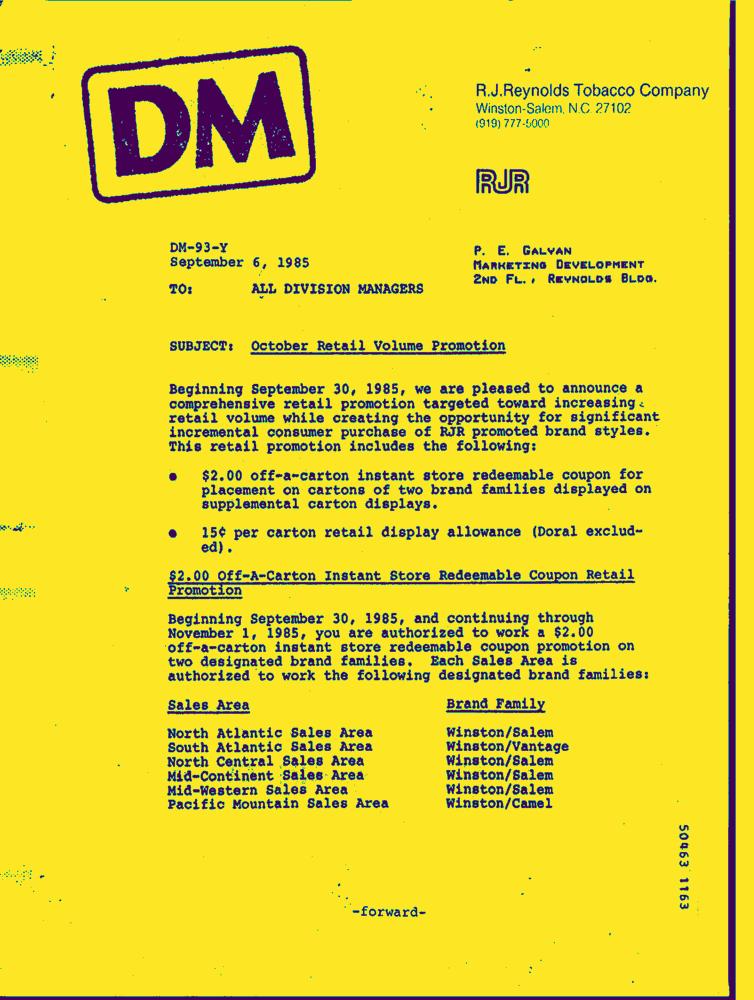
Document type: Letter-Doc